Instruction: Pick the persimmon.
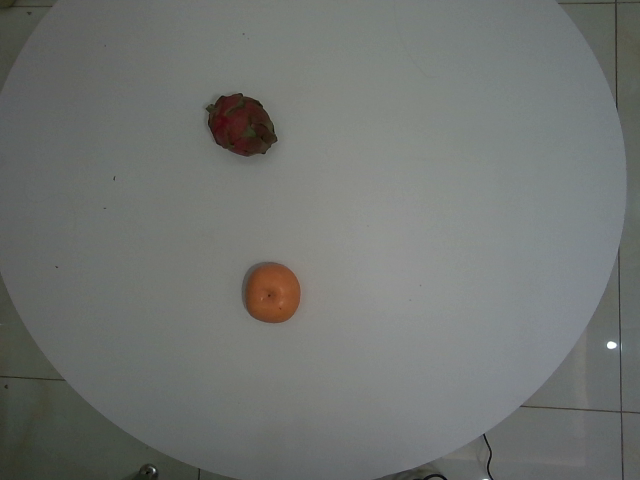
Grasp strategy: vertical